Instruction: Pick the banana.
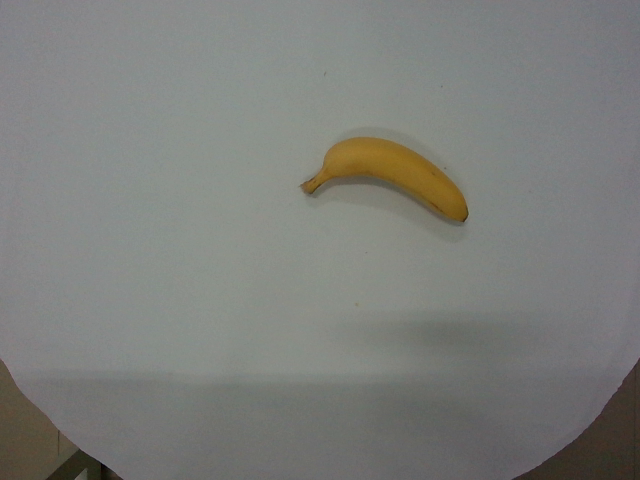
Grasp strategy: vertical